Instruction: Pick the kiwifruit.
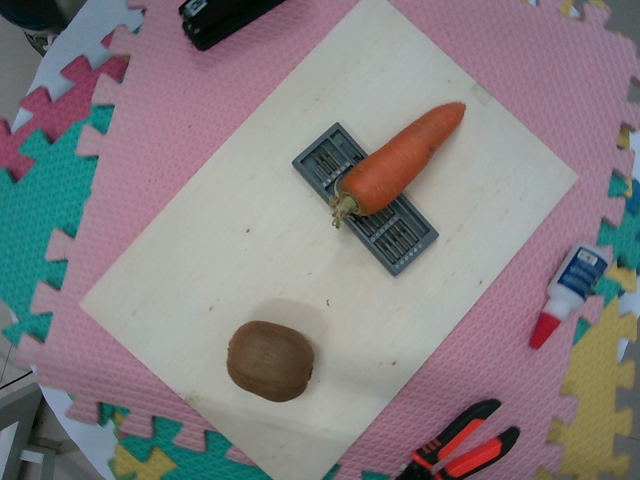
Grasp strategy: vertical